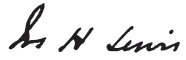
Signature of: joseph horace lewis